Question: What tax district, tax-rate area, or tax area code is specified in the document?
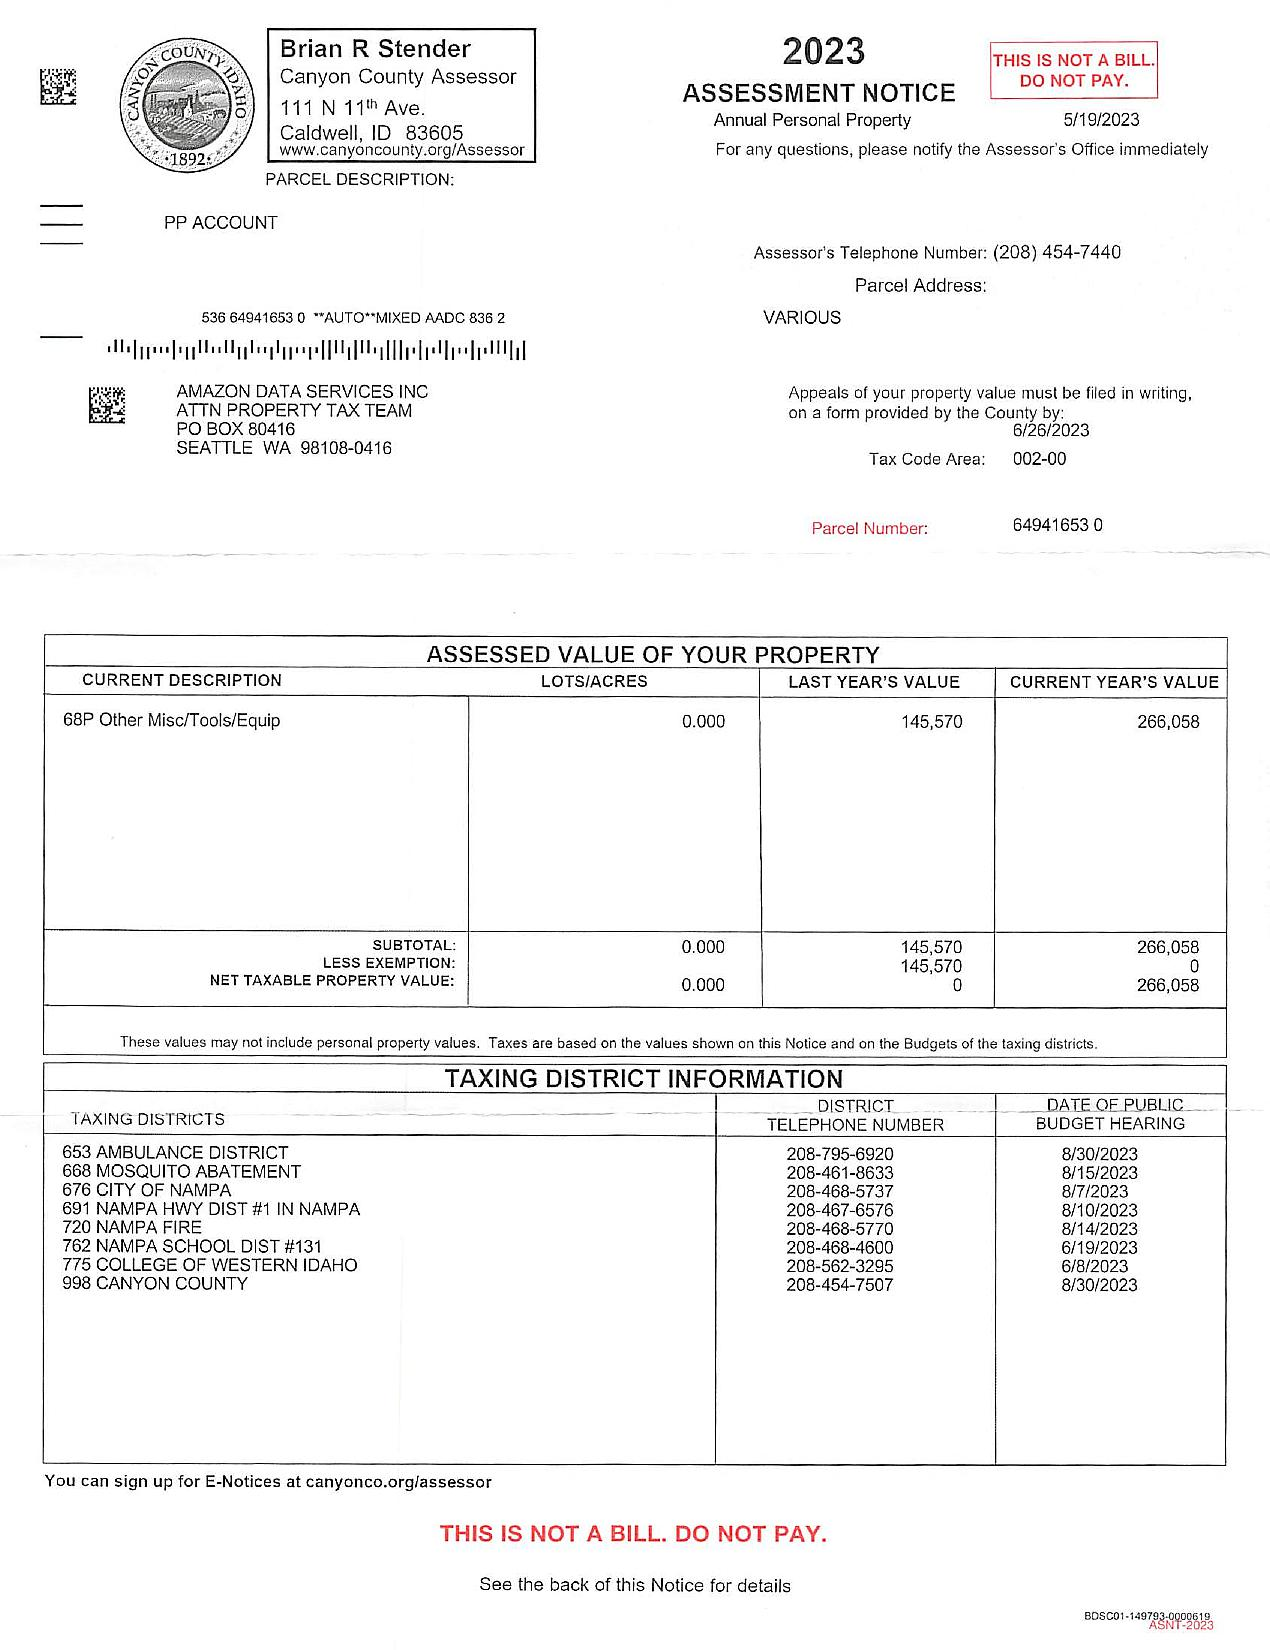
Answer: "002-00"